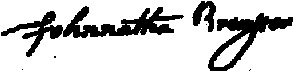
Signature of: jonathan brewster